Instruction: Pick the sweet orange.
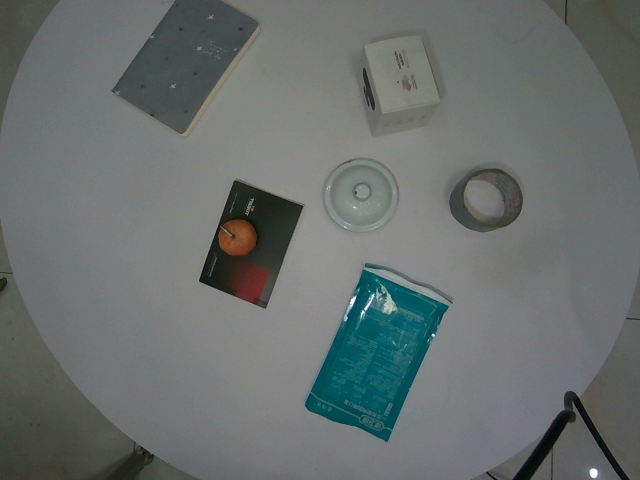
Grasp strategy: vertical